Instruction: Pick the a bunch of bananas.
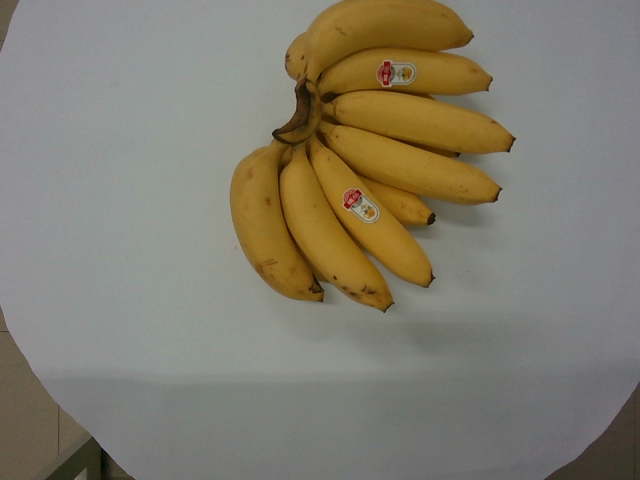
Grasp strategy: vertical